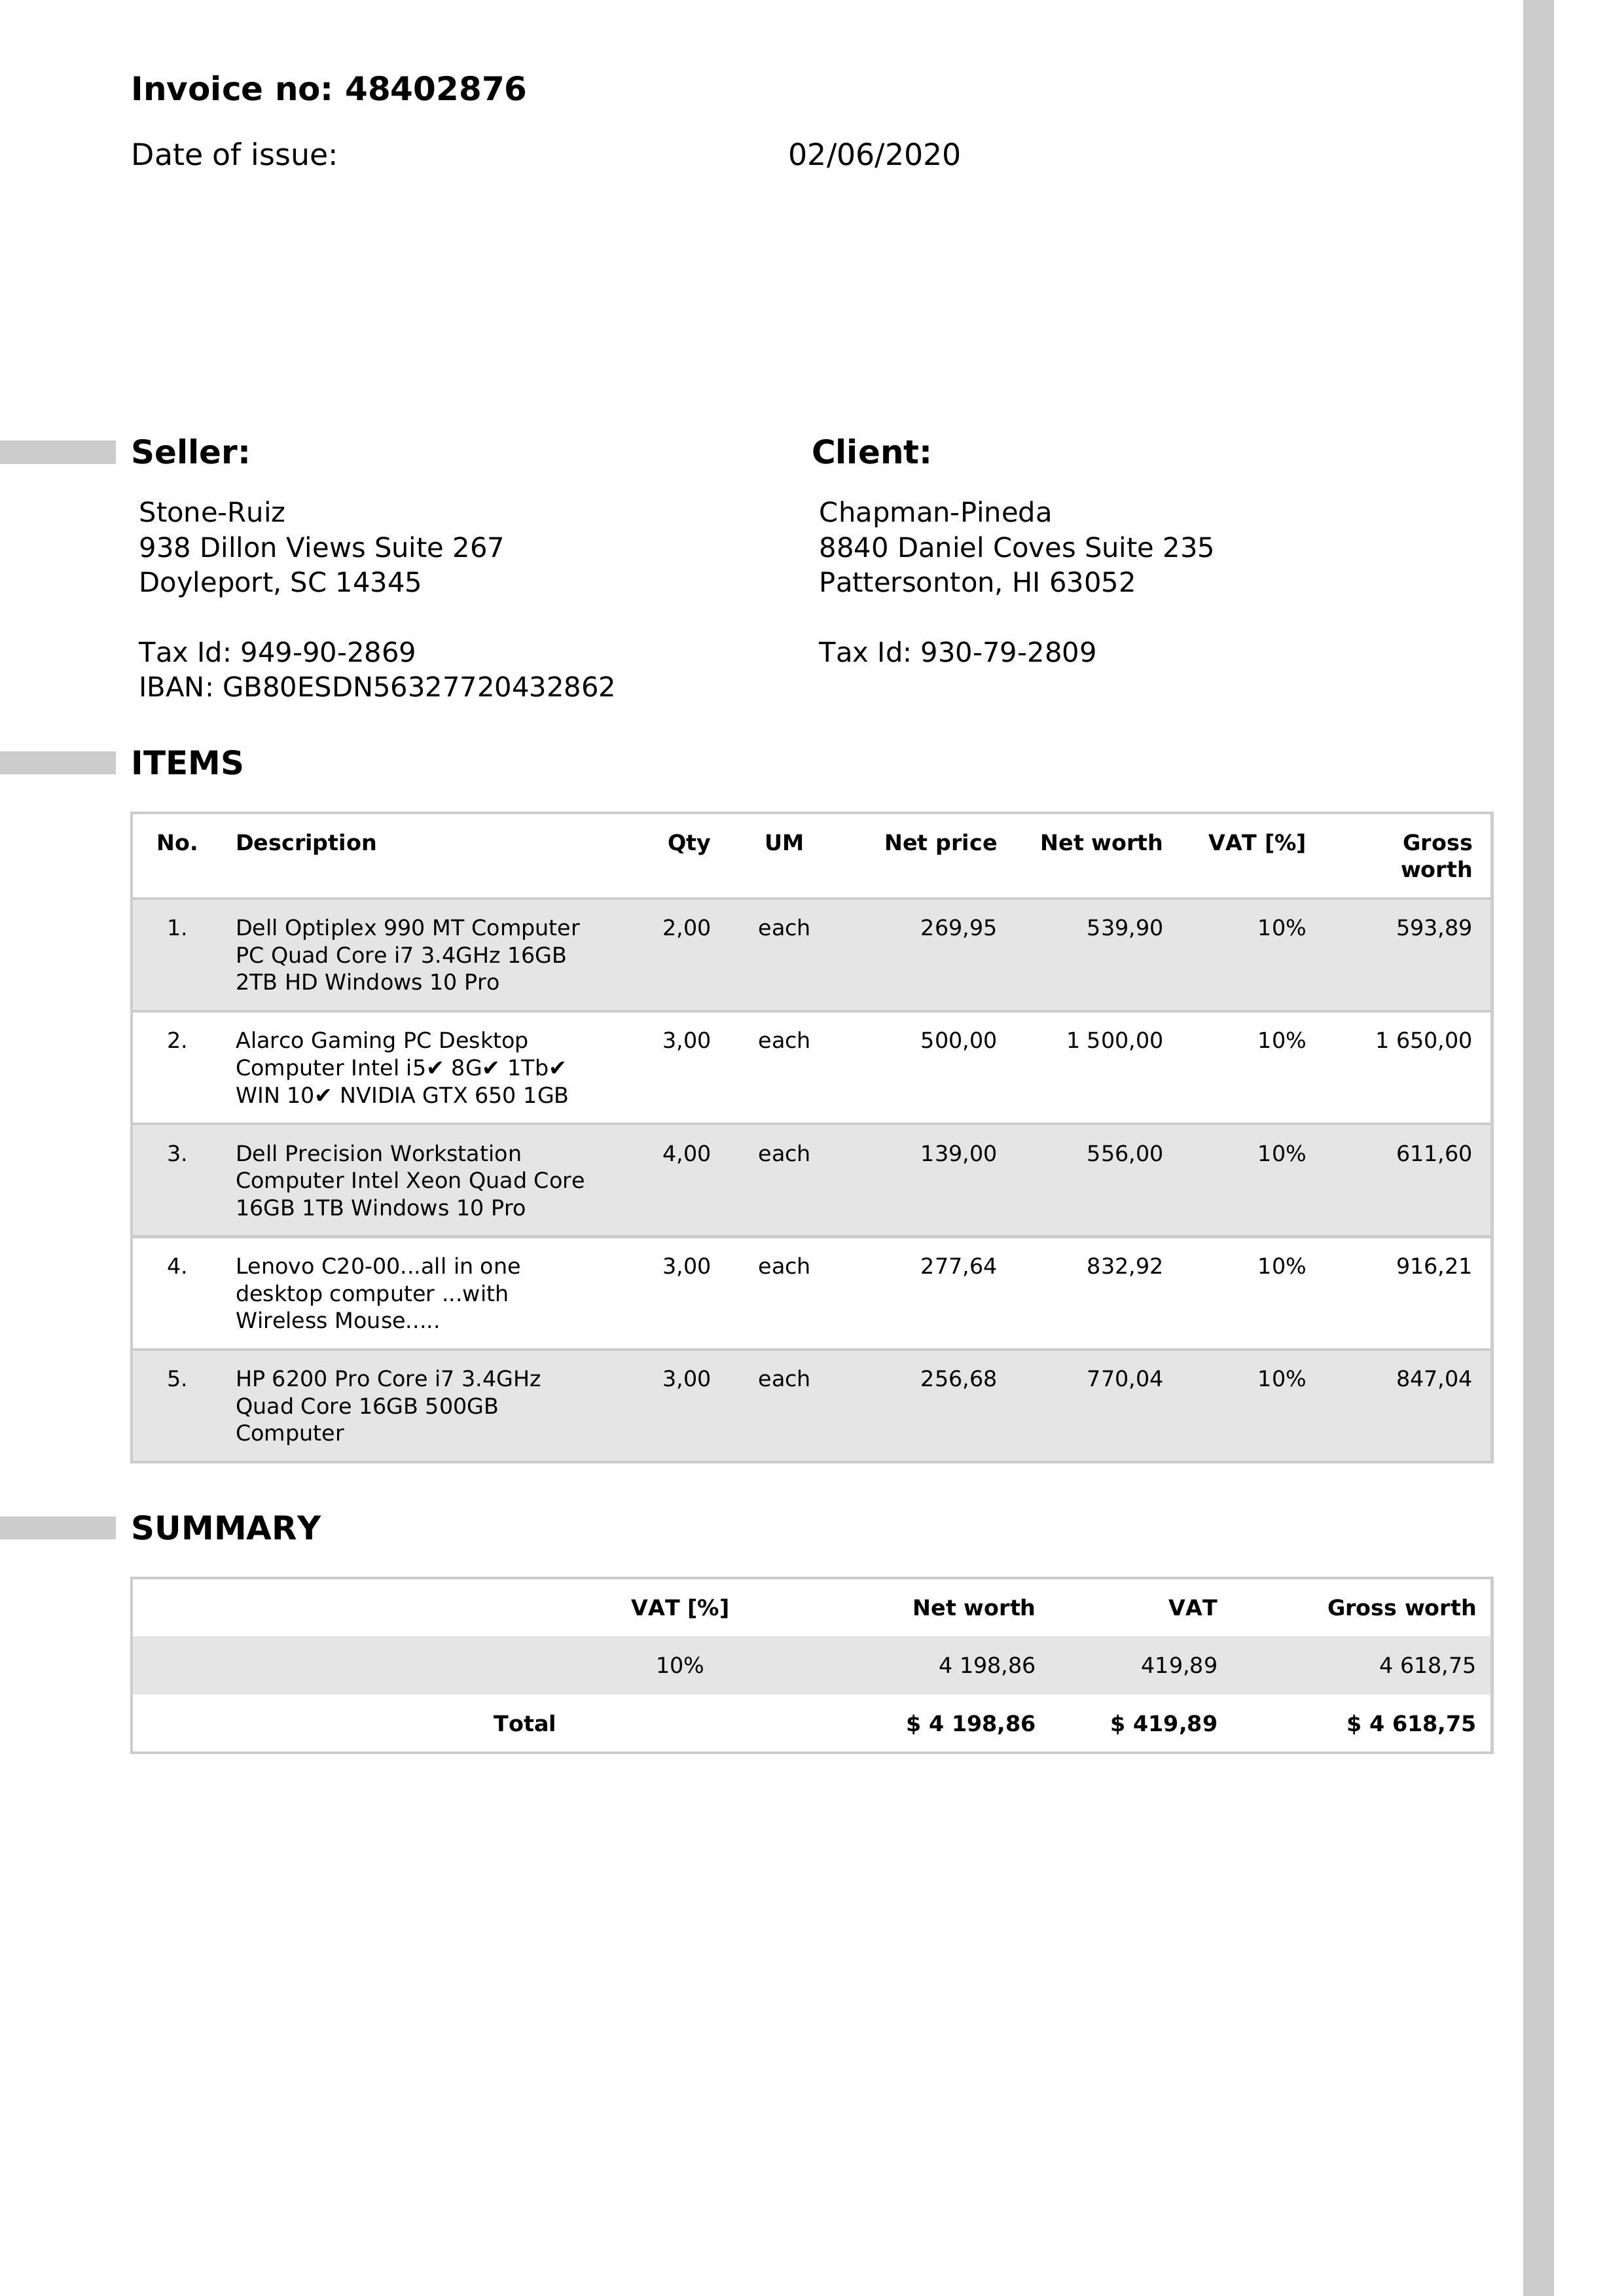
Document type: Invoice